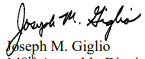
Signature of: joseph giglio